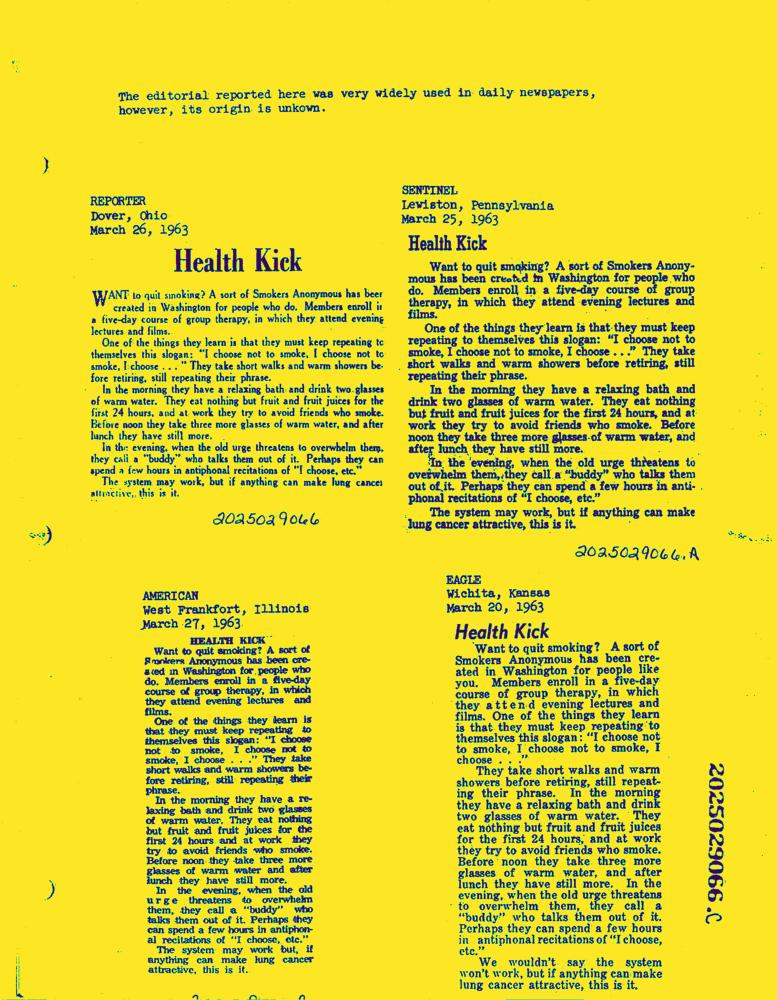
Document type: News-Article